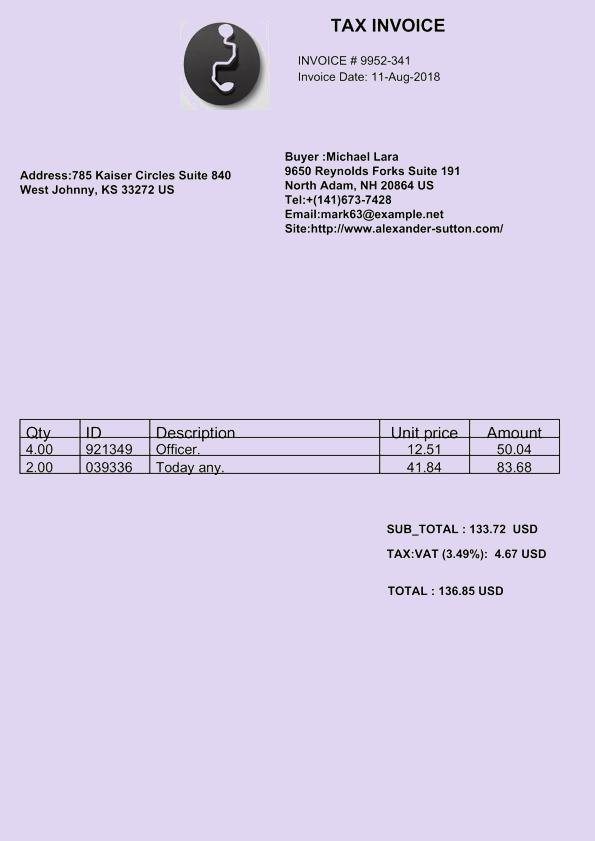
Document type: Invoice